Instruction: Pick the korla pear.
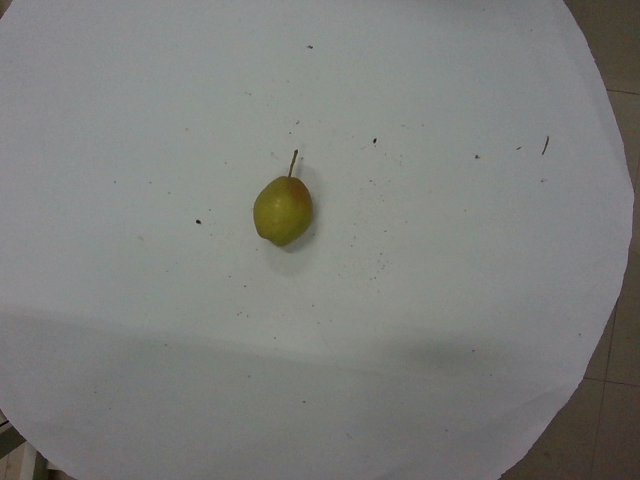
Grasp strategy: vertical